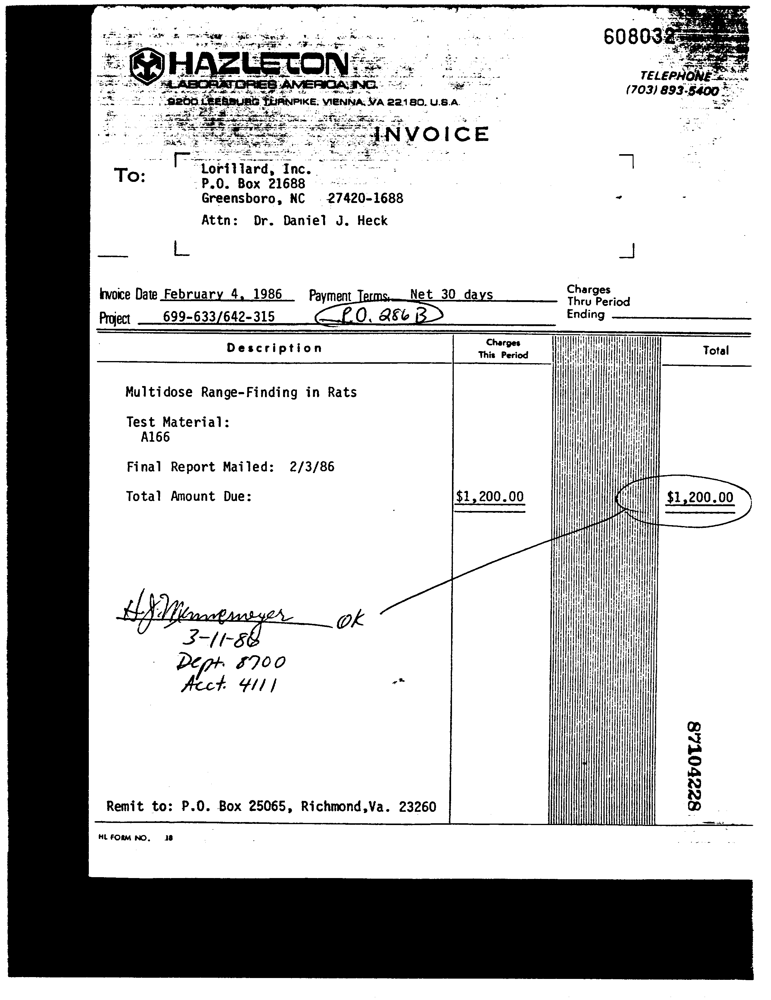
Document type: Invoice